Question: What type of tax is indicated in the document, personal property or real estate?
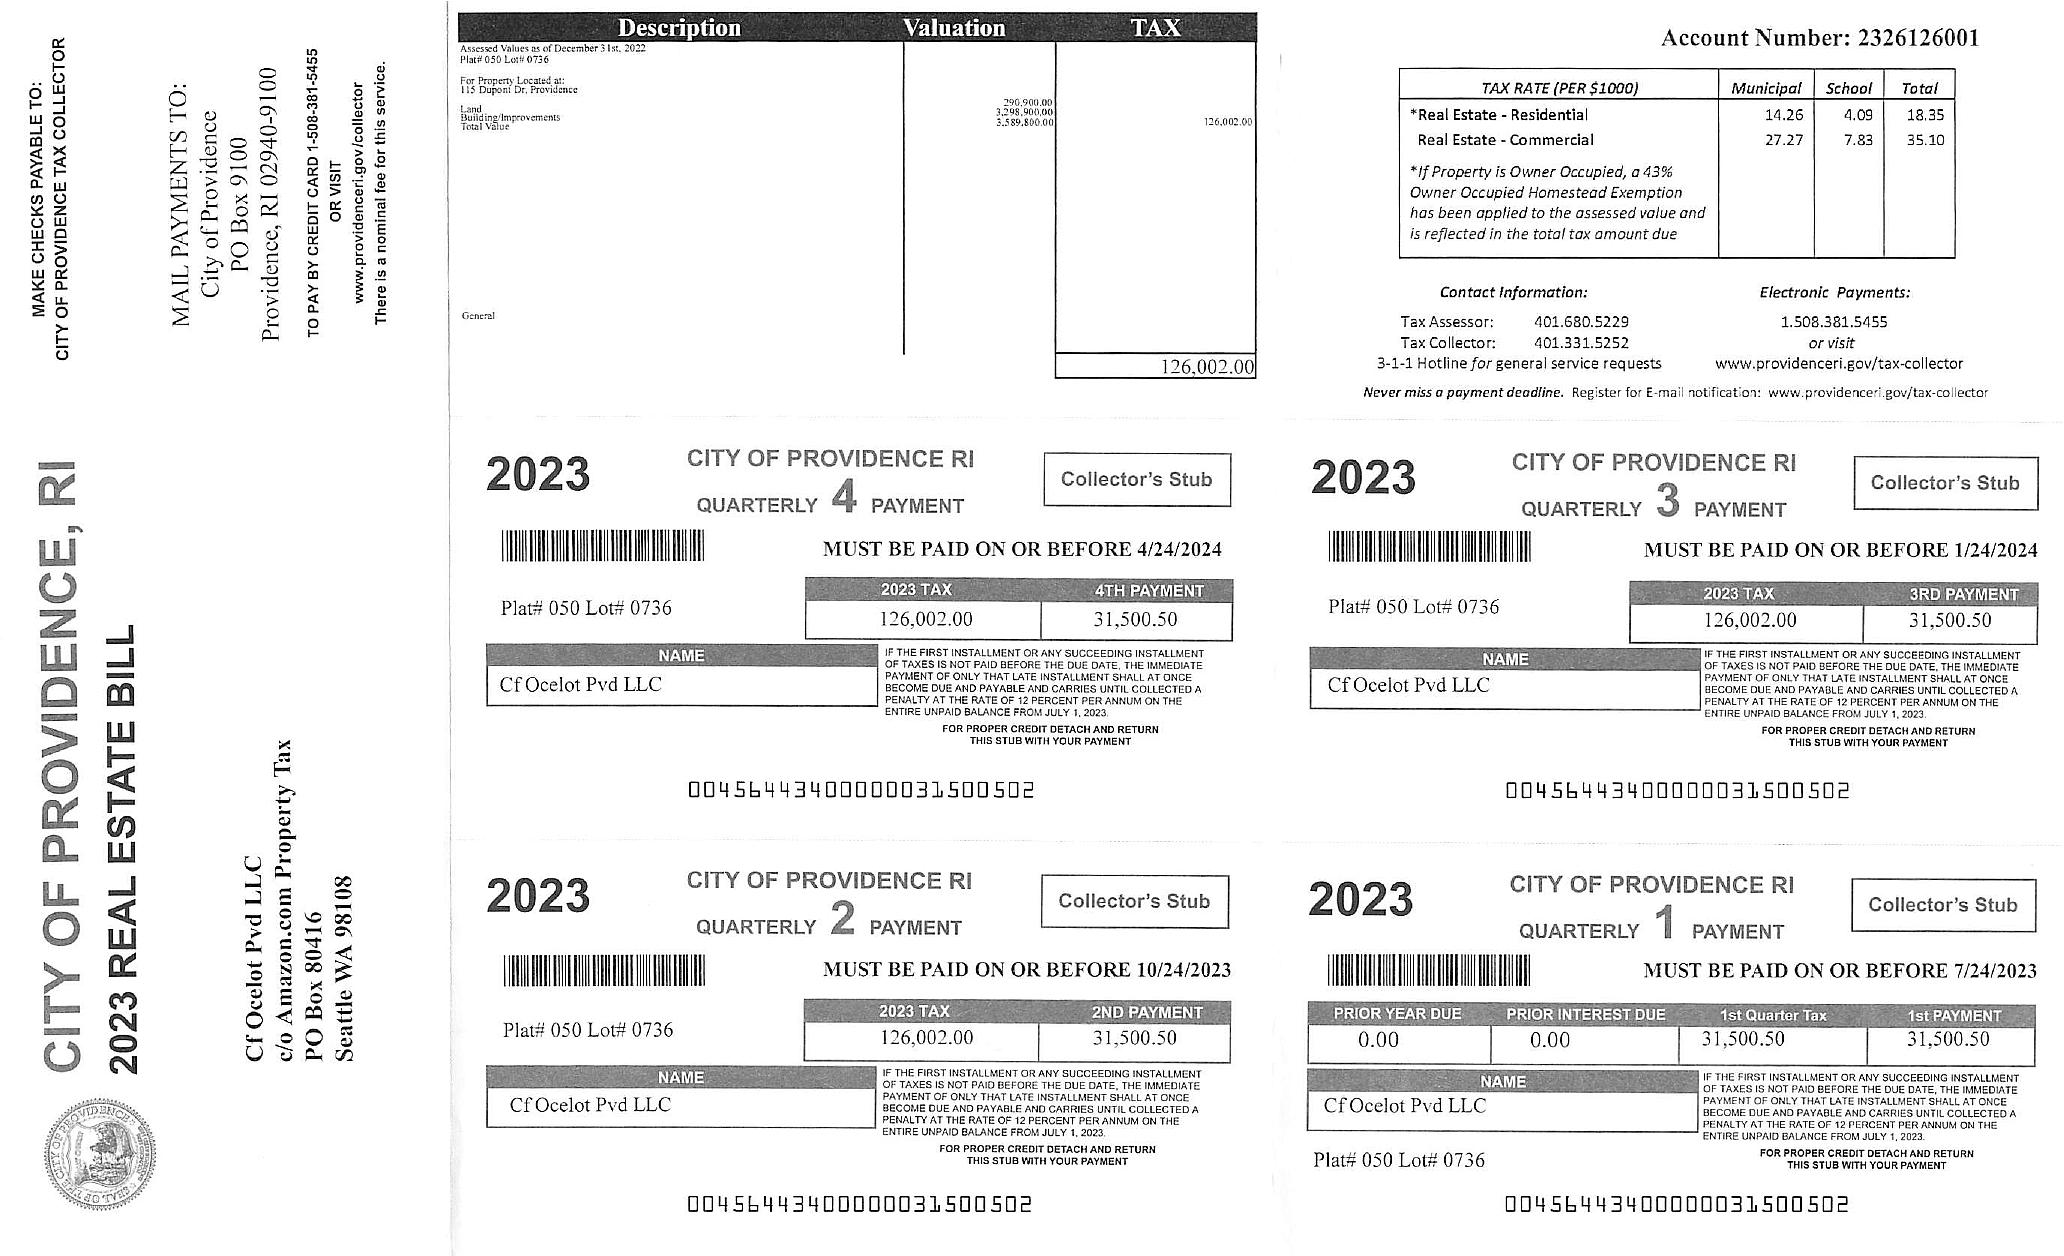
Answer: "Real Estate Tax"